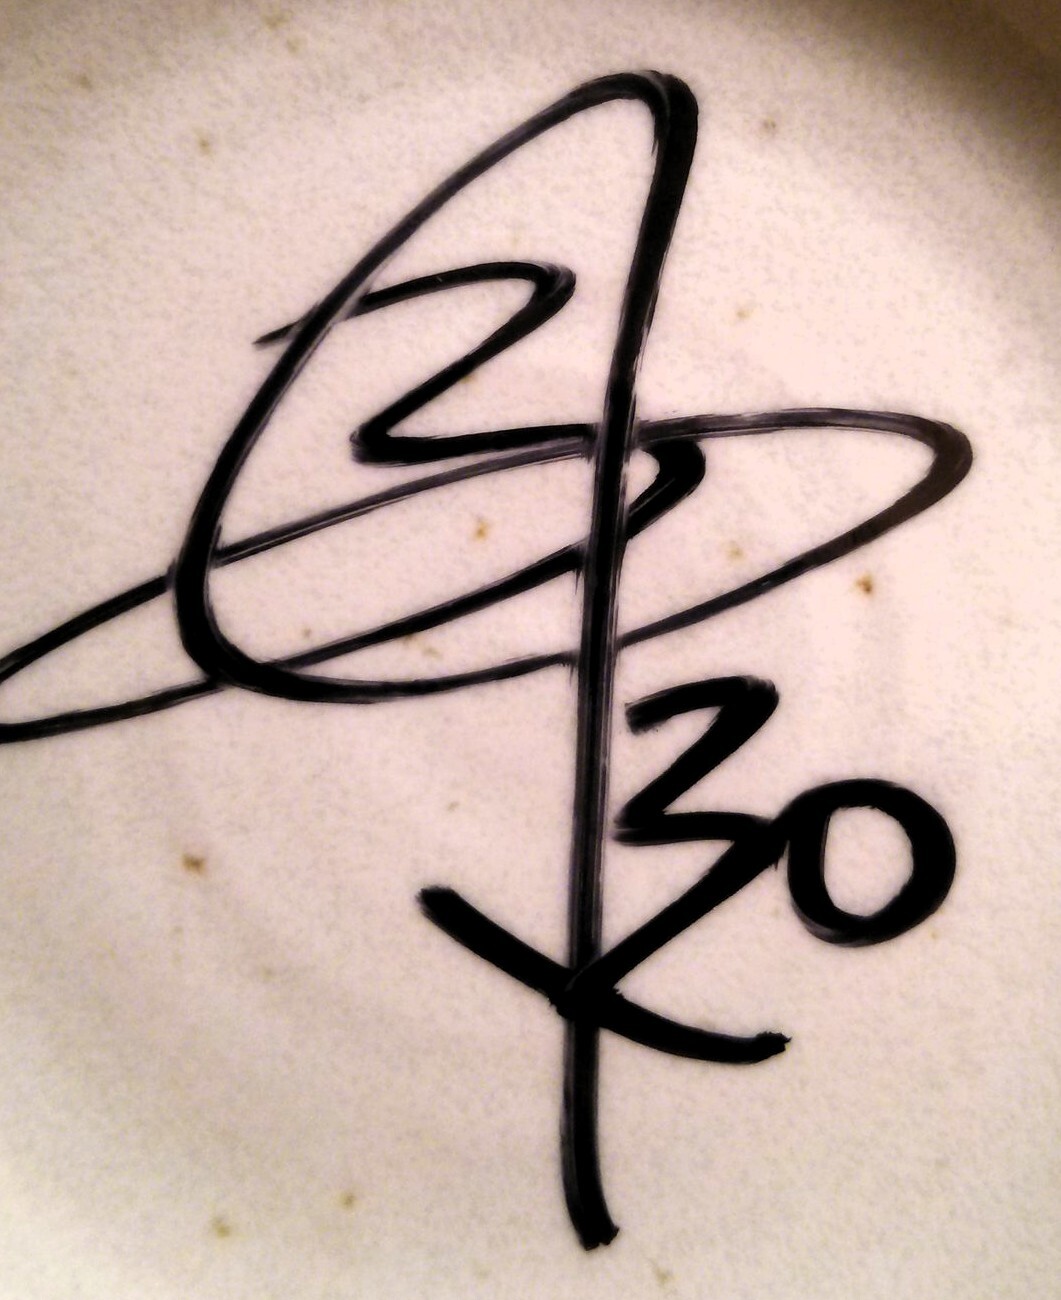
Signature of: koki shimosaka